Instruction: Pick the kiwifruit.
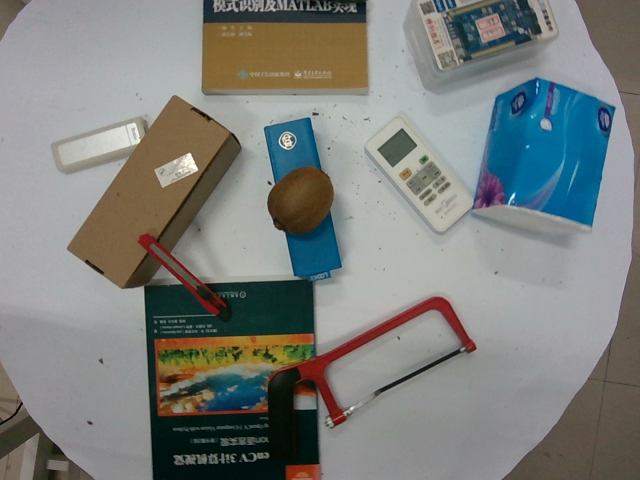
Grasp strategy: vertical